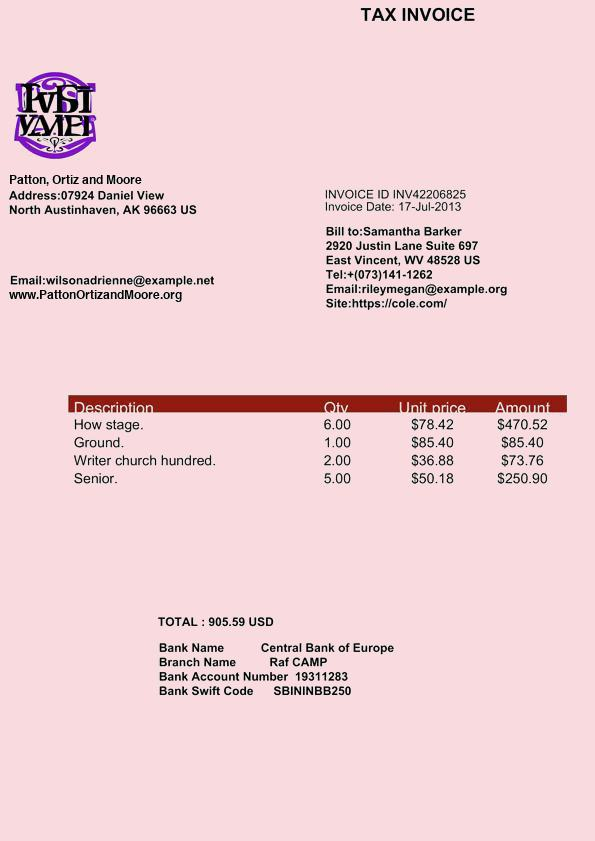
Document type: Invoice